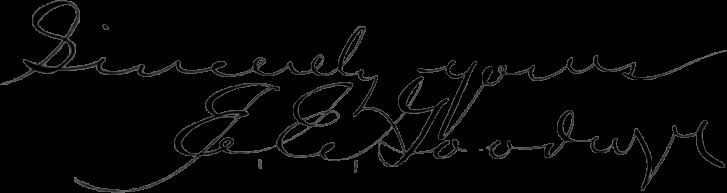
Signature of: edward e goodwyn